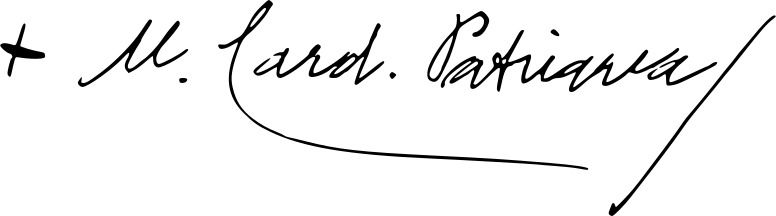
Signature of: manuel gonçalves cerejeira